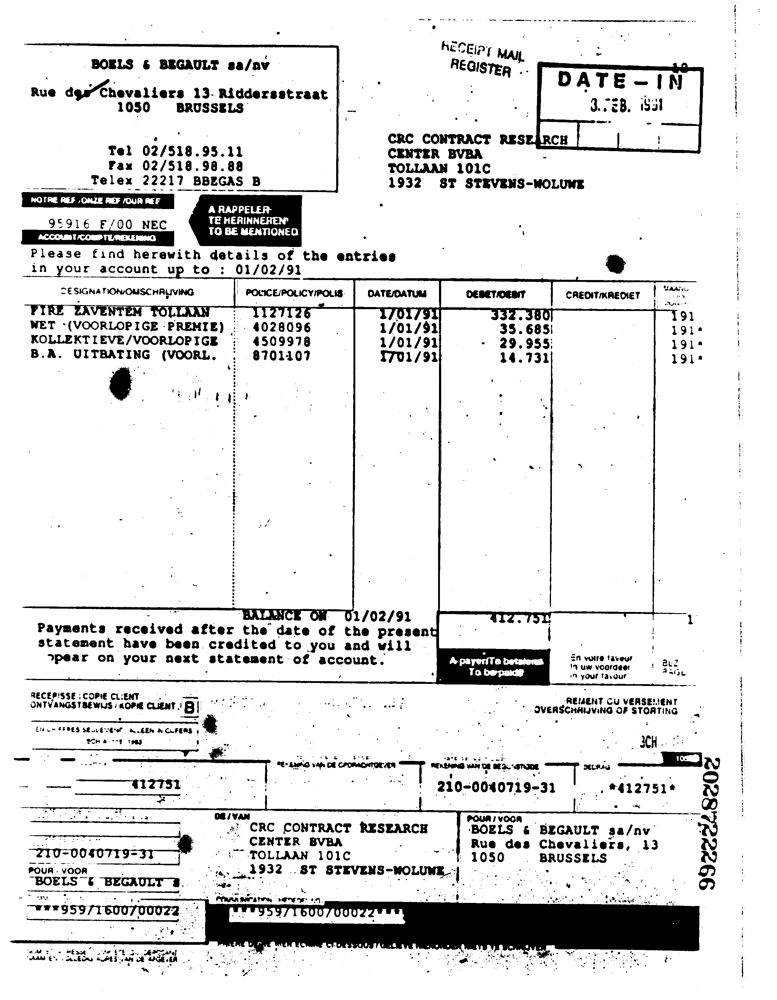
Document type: Invoice